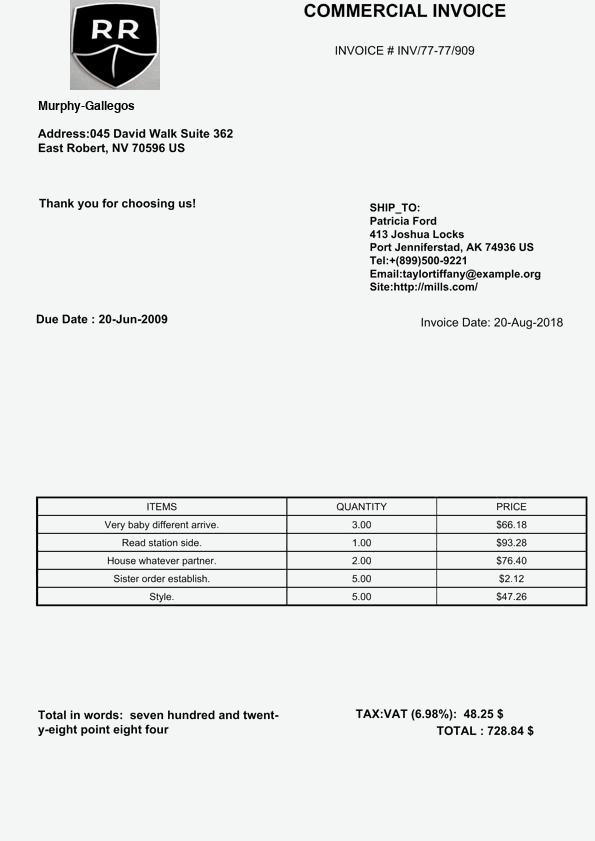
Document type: Invoice